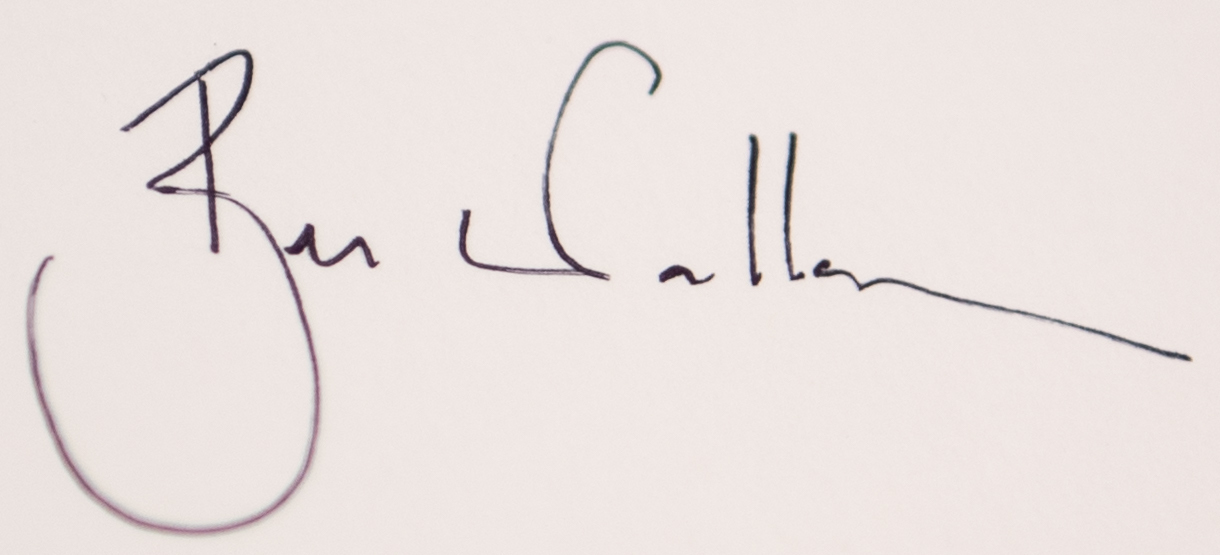
Signature of: ben wallace